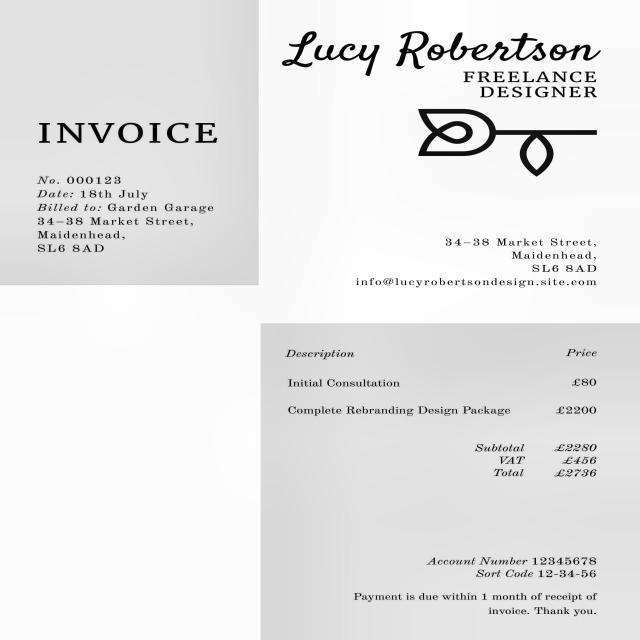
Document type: Invoice